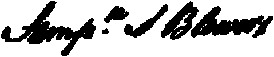
Signature of: sampson salter blowers